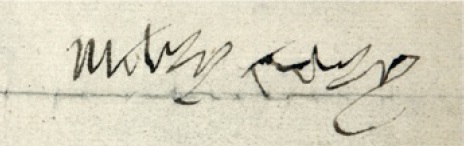
Signature of: mary boleyn